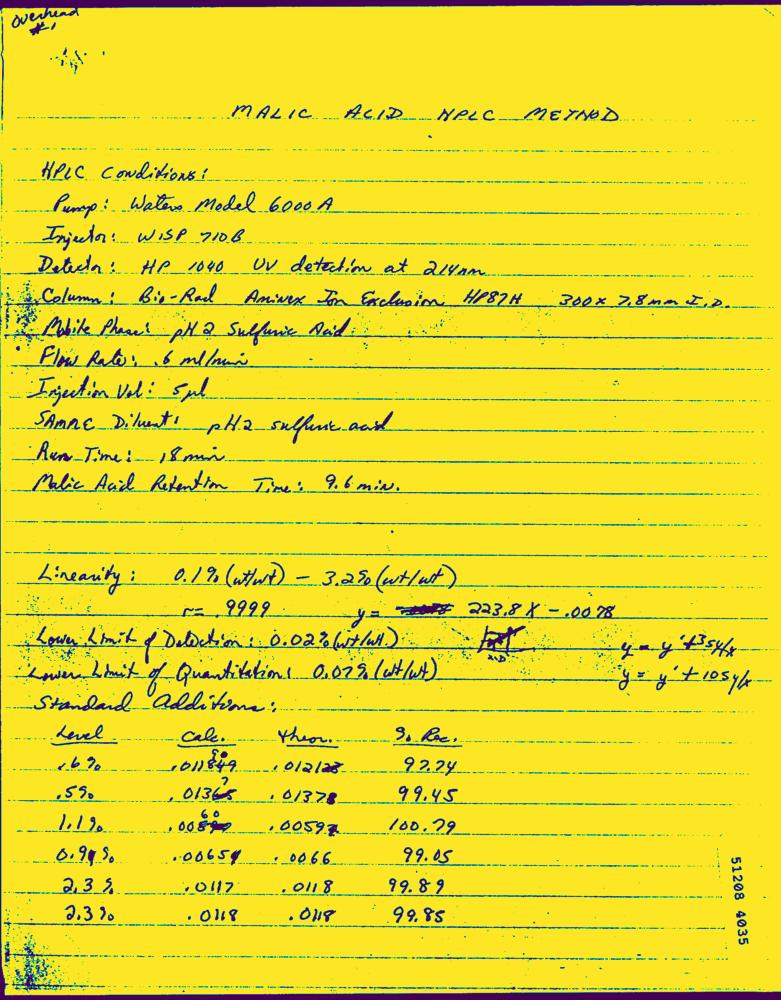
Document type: Hand-Written